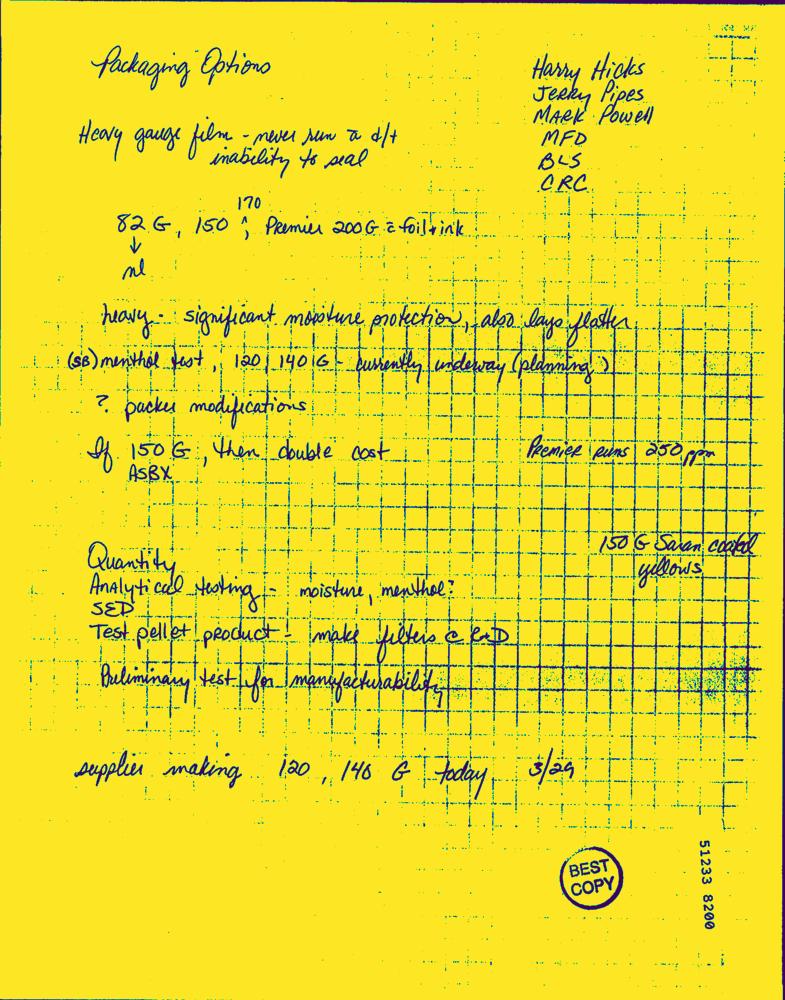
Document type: Hand-Written